Question: What is the suspected problem?
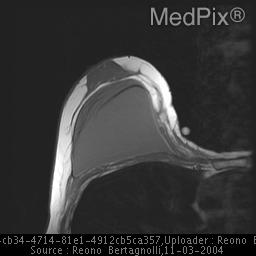
Answer: The findings suggest Ultrasound findings-  classic linguini sign consisting of hyperechoic linear objects coursing through the implant.  Hyperechoic shadowing of all structures, typical of silicon infiltrating into tissues surrounding the implant capsule.

MRI-  Linguini sign with high signal on h20 saturation in the soft tissue surrounding the implant.. Multiple ultrasound and MRI images demonstrating the classic linquini sign, and extravasation of silicone into the surrounding tissues.. The patient might have a history of 55 Y/O female with bilateral silicone iplants.  Has right breast mass to 3-4o'clock.